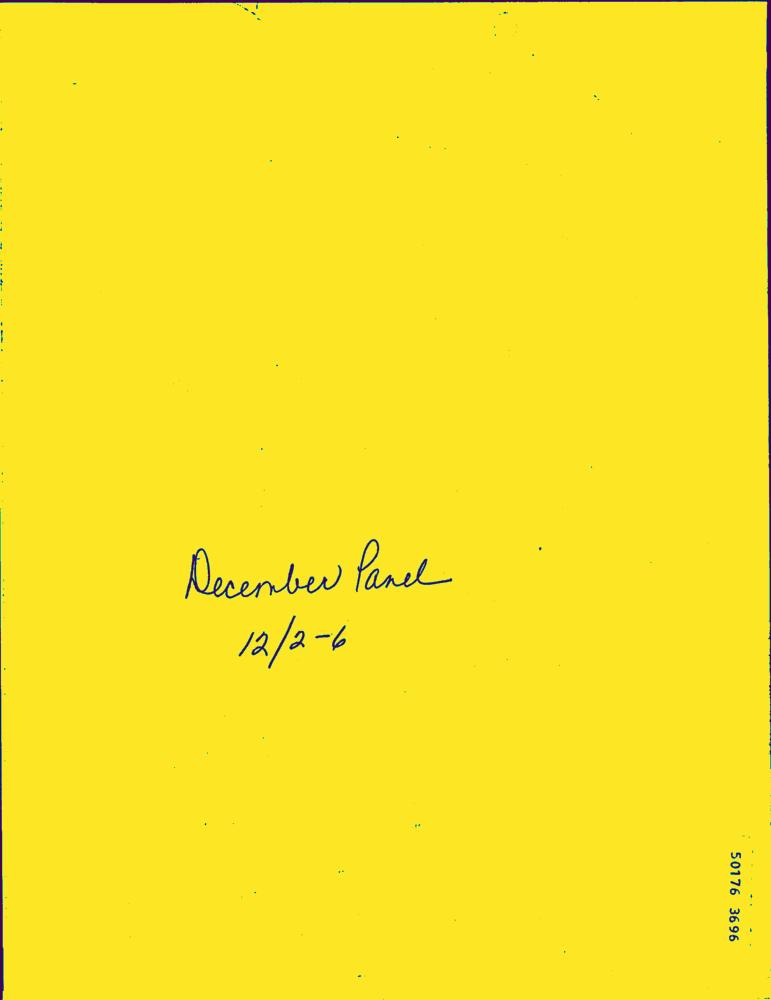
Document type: Letter-Doc